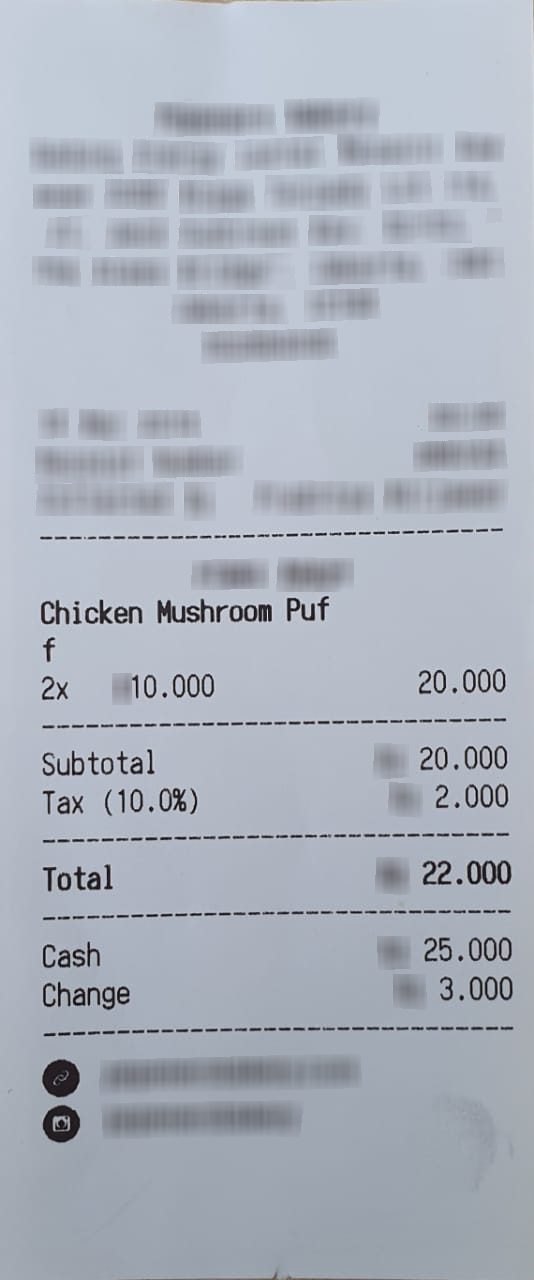
Number of items: 4
Subtotal: 20.000
Tax: 2.000
Total: 22.000
OCR text regions:
text: Chicken
text: Mushroom
text: Puf
text: f
text: 2x
text: 10.000
text: 20.000
text: Subtotal
text: 20.000
text: Tax
text: (10.0%)
text: 2.000
text: Total
text: 22.000
text: Cash
text: 25.000
text: Change
text: 3.000